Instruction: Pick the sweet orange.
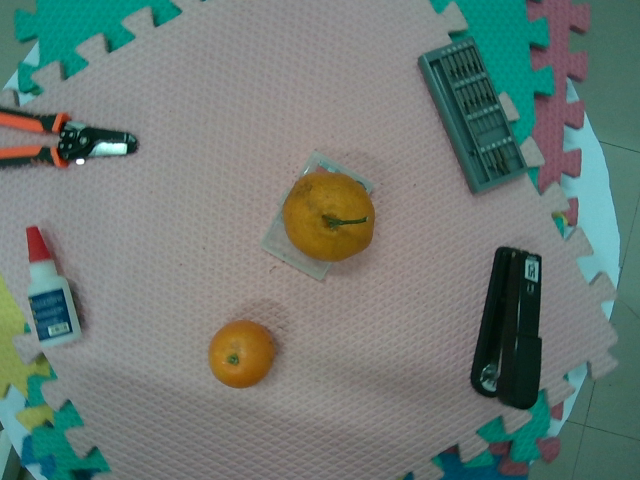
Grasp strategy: vertical